Question: What is the suspected problem?
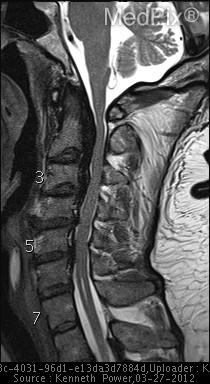
Answer: The findings suggest •  Plain Films, CT, and MR demonstrate Ossification of the Posterior Longitudinal Ligament (OPLL) with subsequent marked narrowing of the spinal canal.

•  Also notice the associated syringohydromyelia, below the narrowing. MR T2W with OPLL at the C2-6 levels. The patient might have a history of 57 yo man with type 2 diabetes presents with 4-5 mo  of posterior neck and shoulder pain accompanied by severe “shock like” pain down neck w/flexion.  In addition, he c/o walking “like a drunken sailor” and loss of fine motor skills, such as difficulty buttoning shirt..